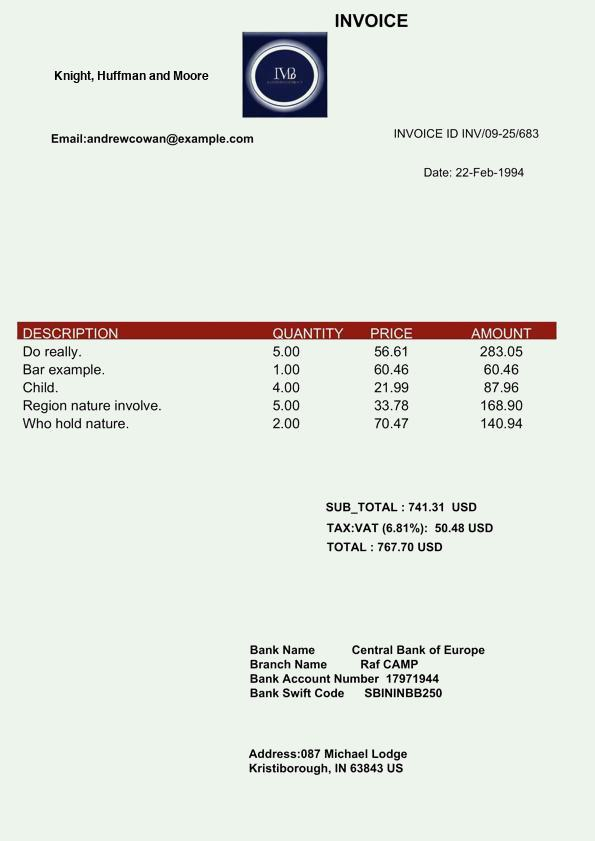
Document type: Invoice